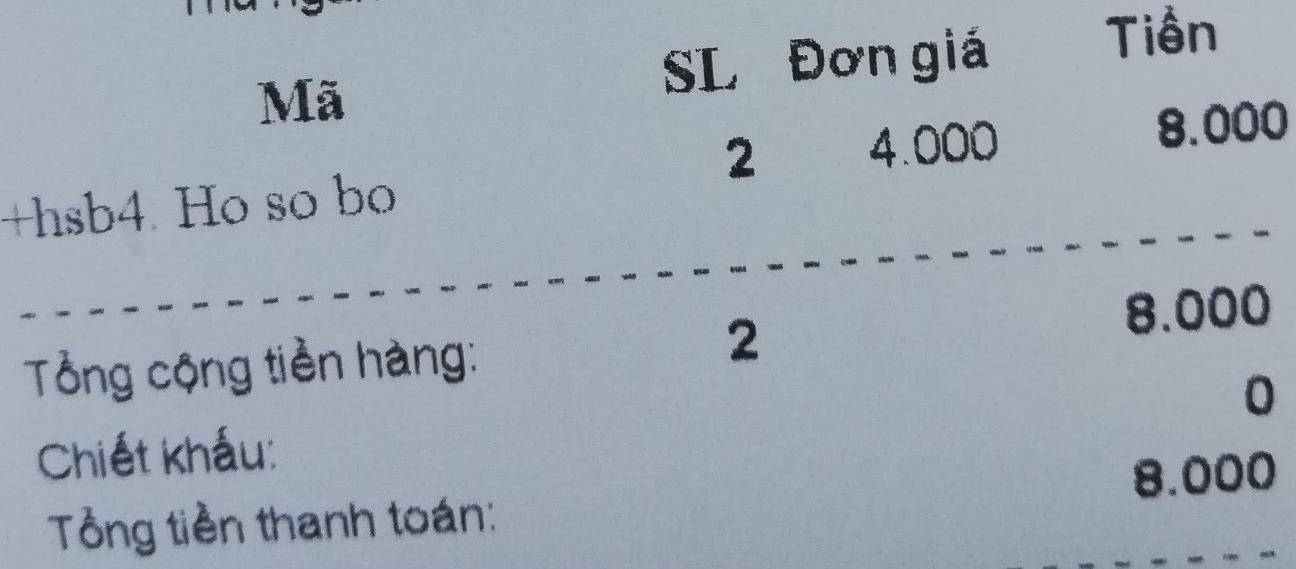
<table>
<tr>
<th>Mã</th>
<th>SL</th>
<th>Đơn giá</th>
<th>Tiền</th>
</tr>
<tr>
<td>+hsb4. Ho so bo</td>
<td>2</td>
<td>4.000</td>
<td>8.000</td>
</tr>
</table>

Tổng cộng tiền hàng: 2 8.000
Chiết khấu: 0
Tổng tiền thanh toán: 8.000